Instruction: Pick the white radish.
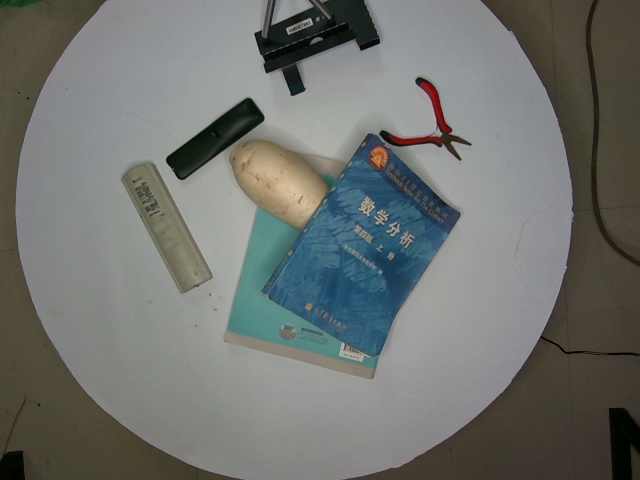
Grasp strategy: vertical